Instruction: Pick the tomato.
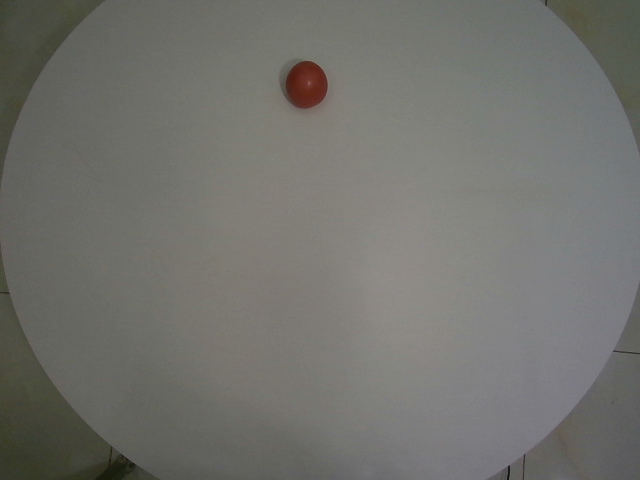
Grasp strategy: vertical